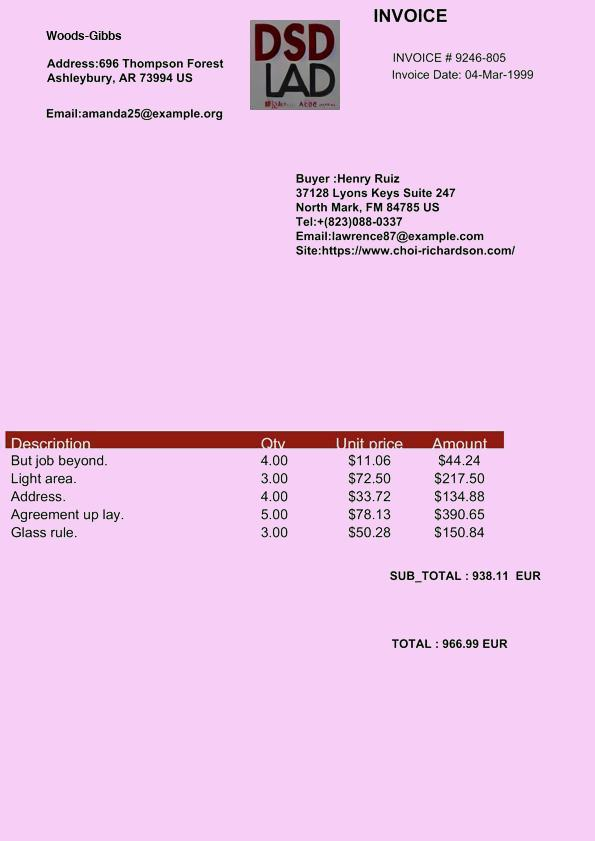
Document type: Invoice